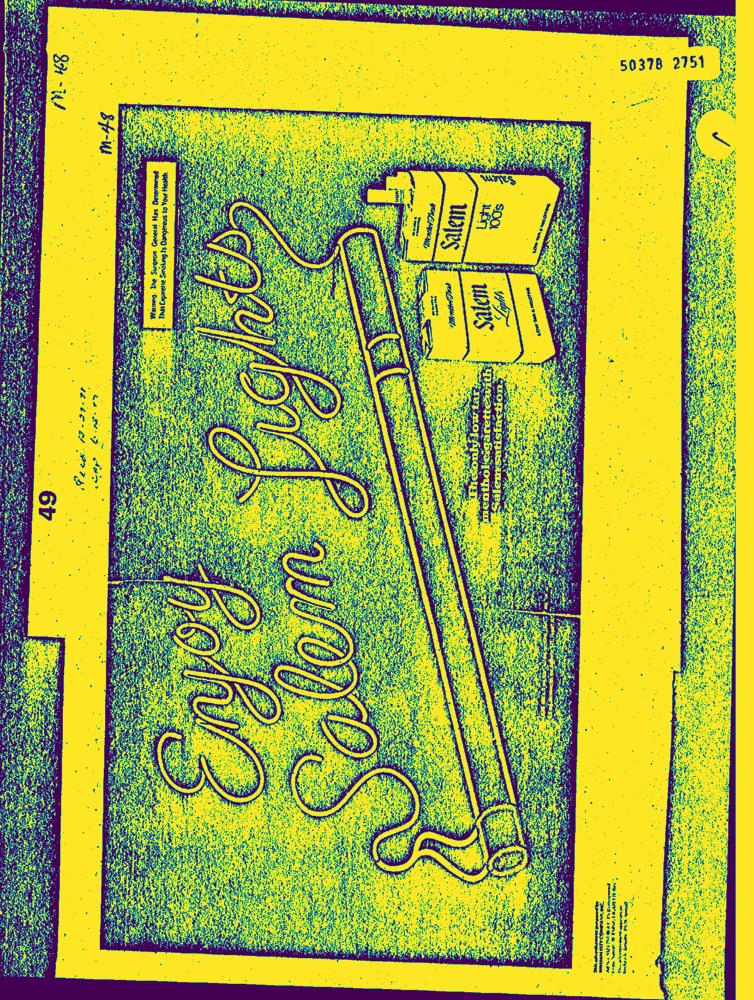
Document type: AD